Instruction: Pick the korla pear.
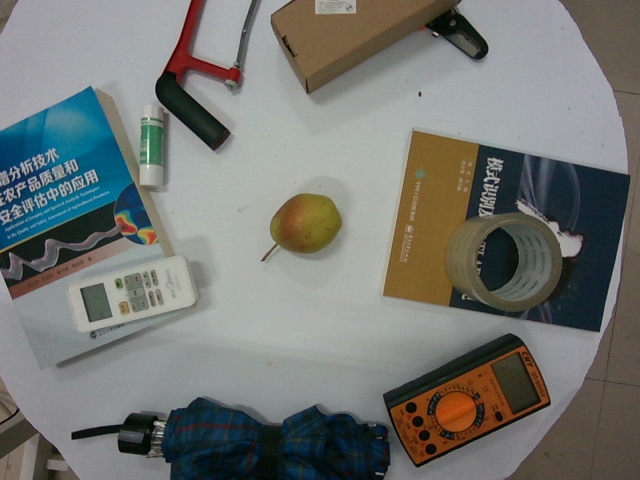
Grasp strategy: vertical